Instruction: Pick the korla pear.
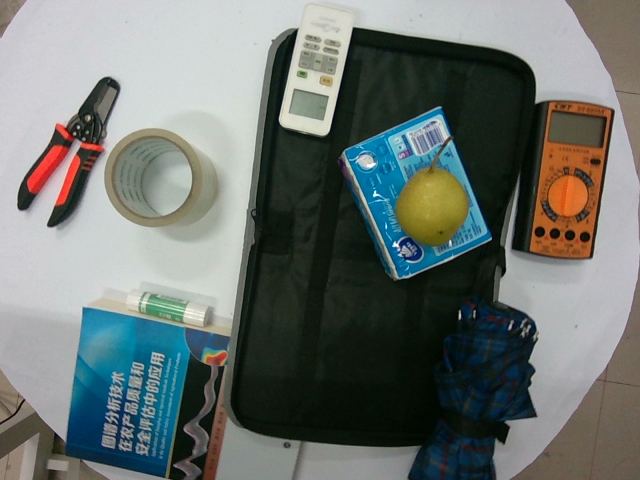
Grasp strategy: vertical